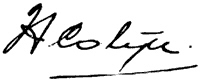
Signature of: hendrikus colijn